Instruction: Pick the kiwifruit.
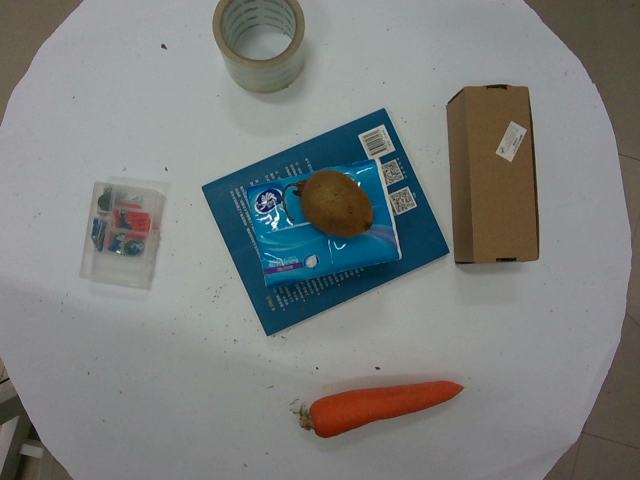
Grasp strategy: vertical